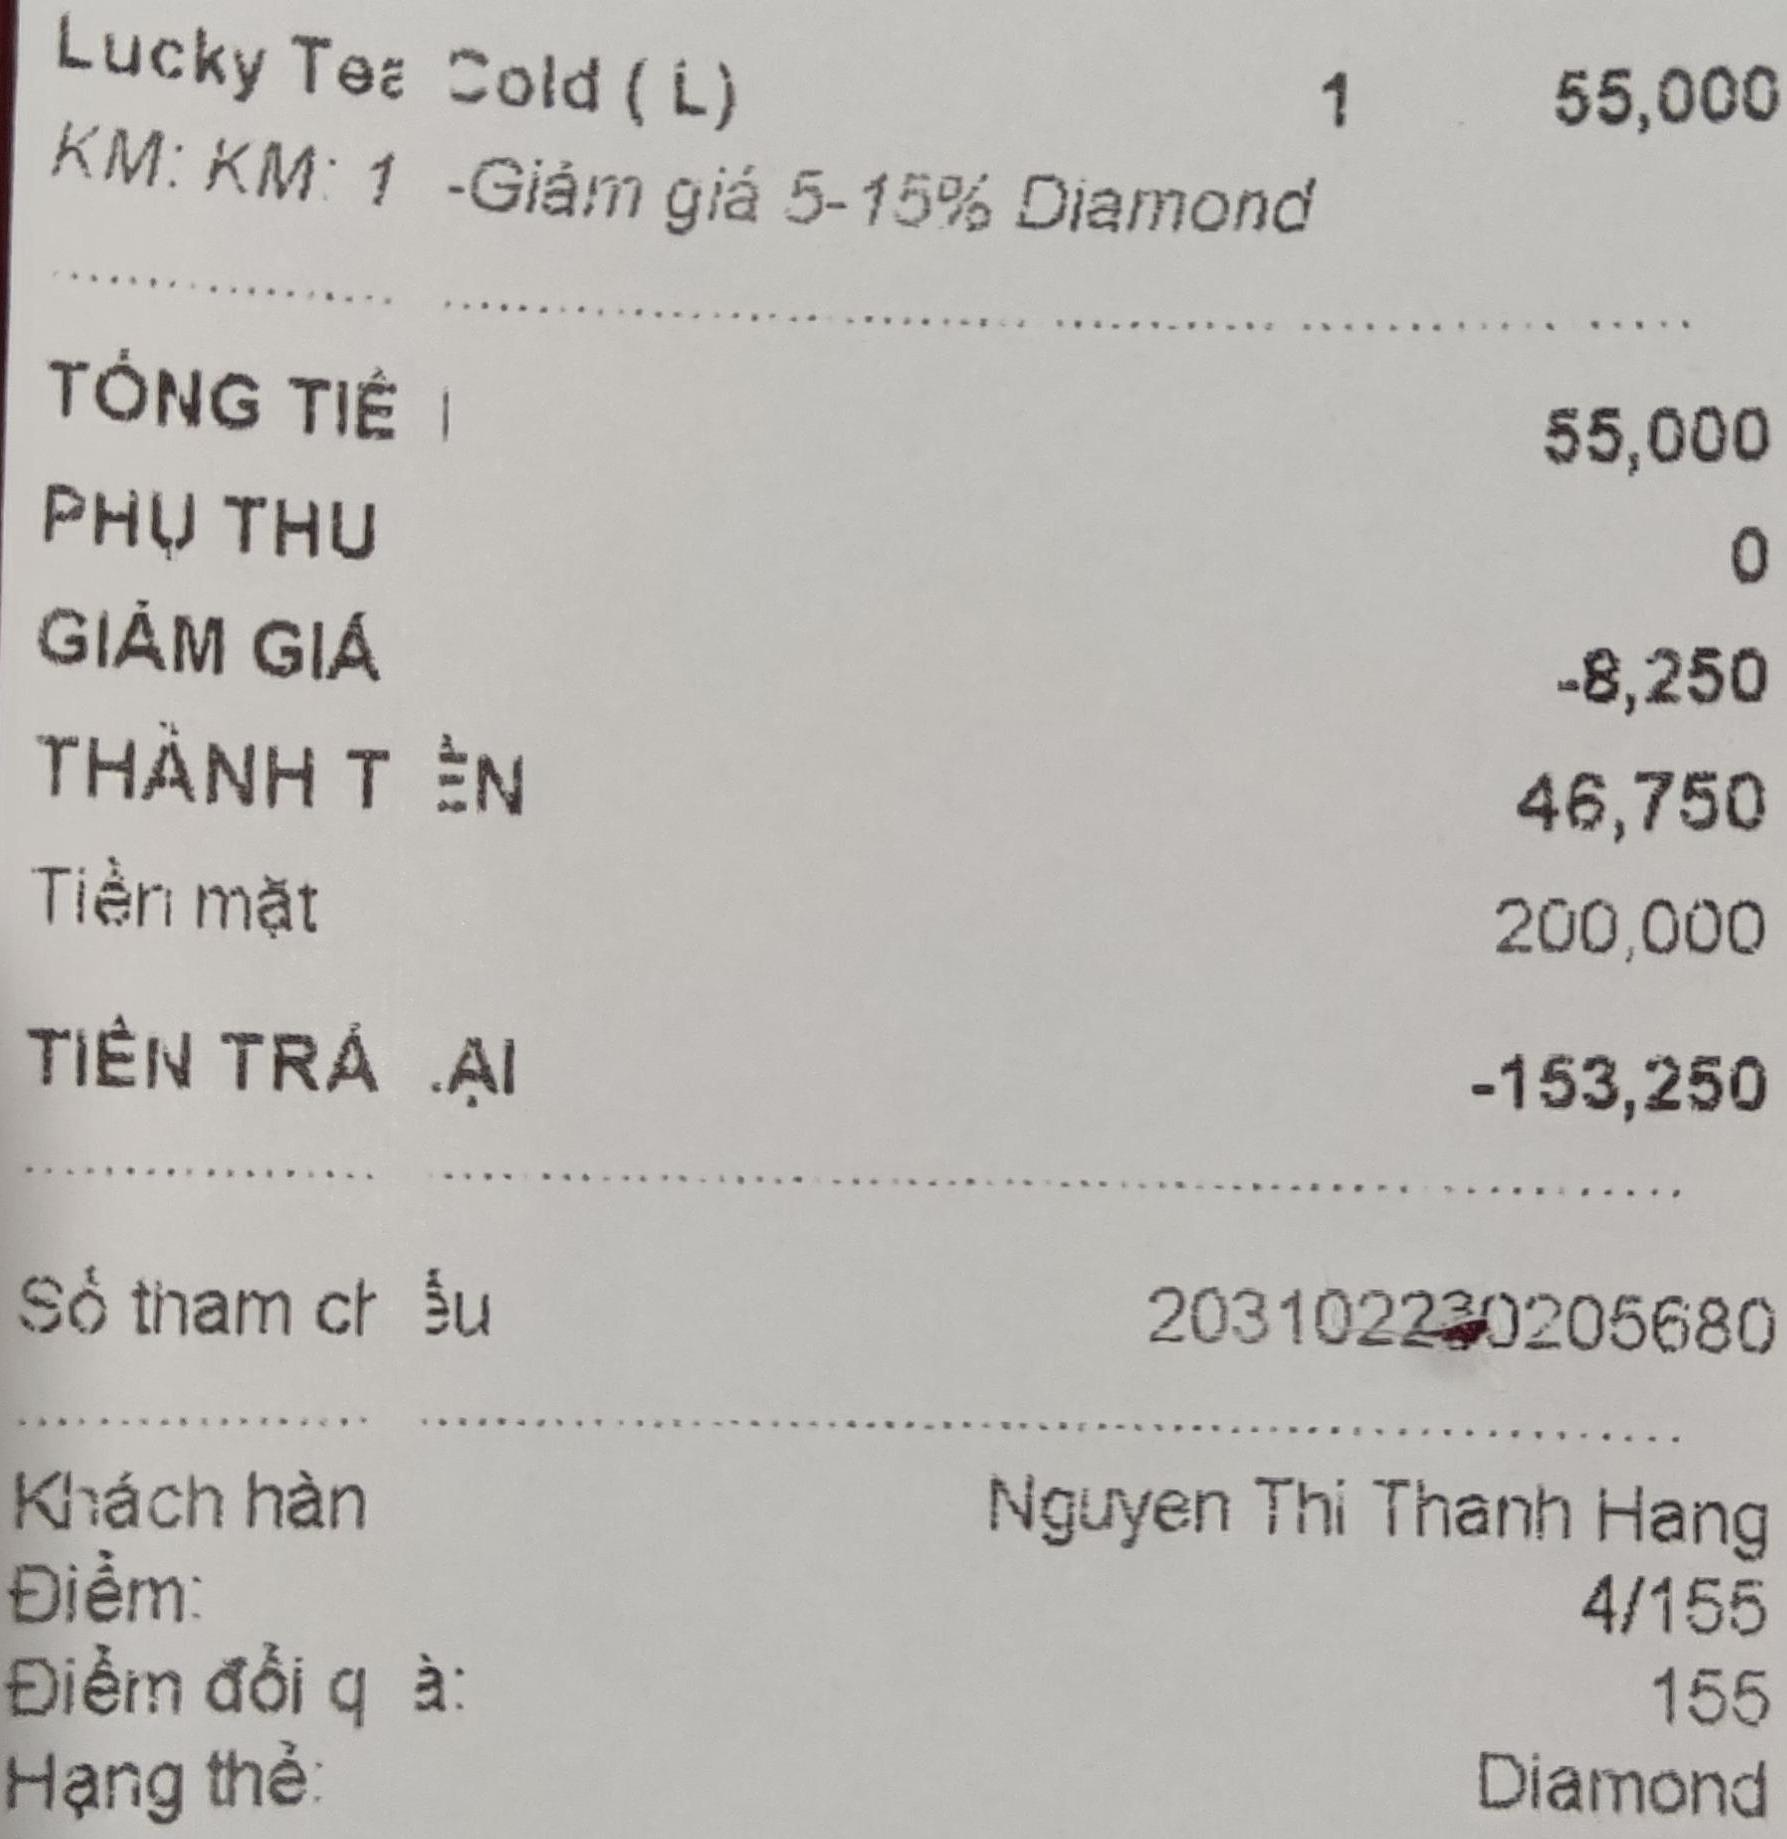
<table>
<tr>
<td>Longan Tea-Lotus(L)</br>KM:KM: 1 -Giảm giá 5-15% Diamond</td>
<td>1</td>
<td>55,000</td>
</tr>
</table>

TỔNG TIỀN 55,000
PHỤ THU 0
GIẢM GIÁ -8,250
THÀNH TIỀN 46,750
Tiền mặt 200,000
TIỀN TRẢ LẠI -153,250

Số tham chiểu 203102230205680

Khách hàng Nguyen Thi Thanh Hang
Điểm: 4/155
Điểm đổi quà: 155
Hạng thẻ: Diamond